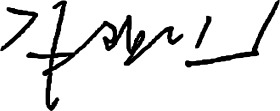
Signature of: kim kwan jin